Question: Can you provide the account number mentioned in the document?
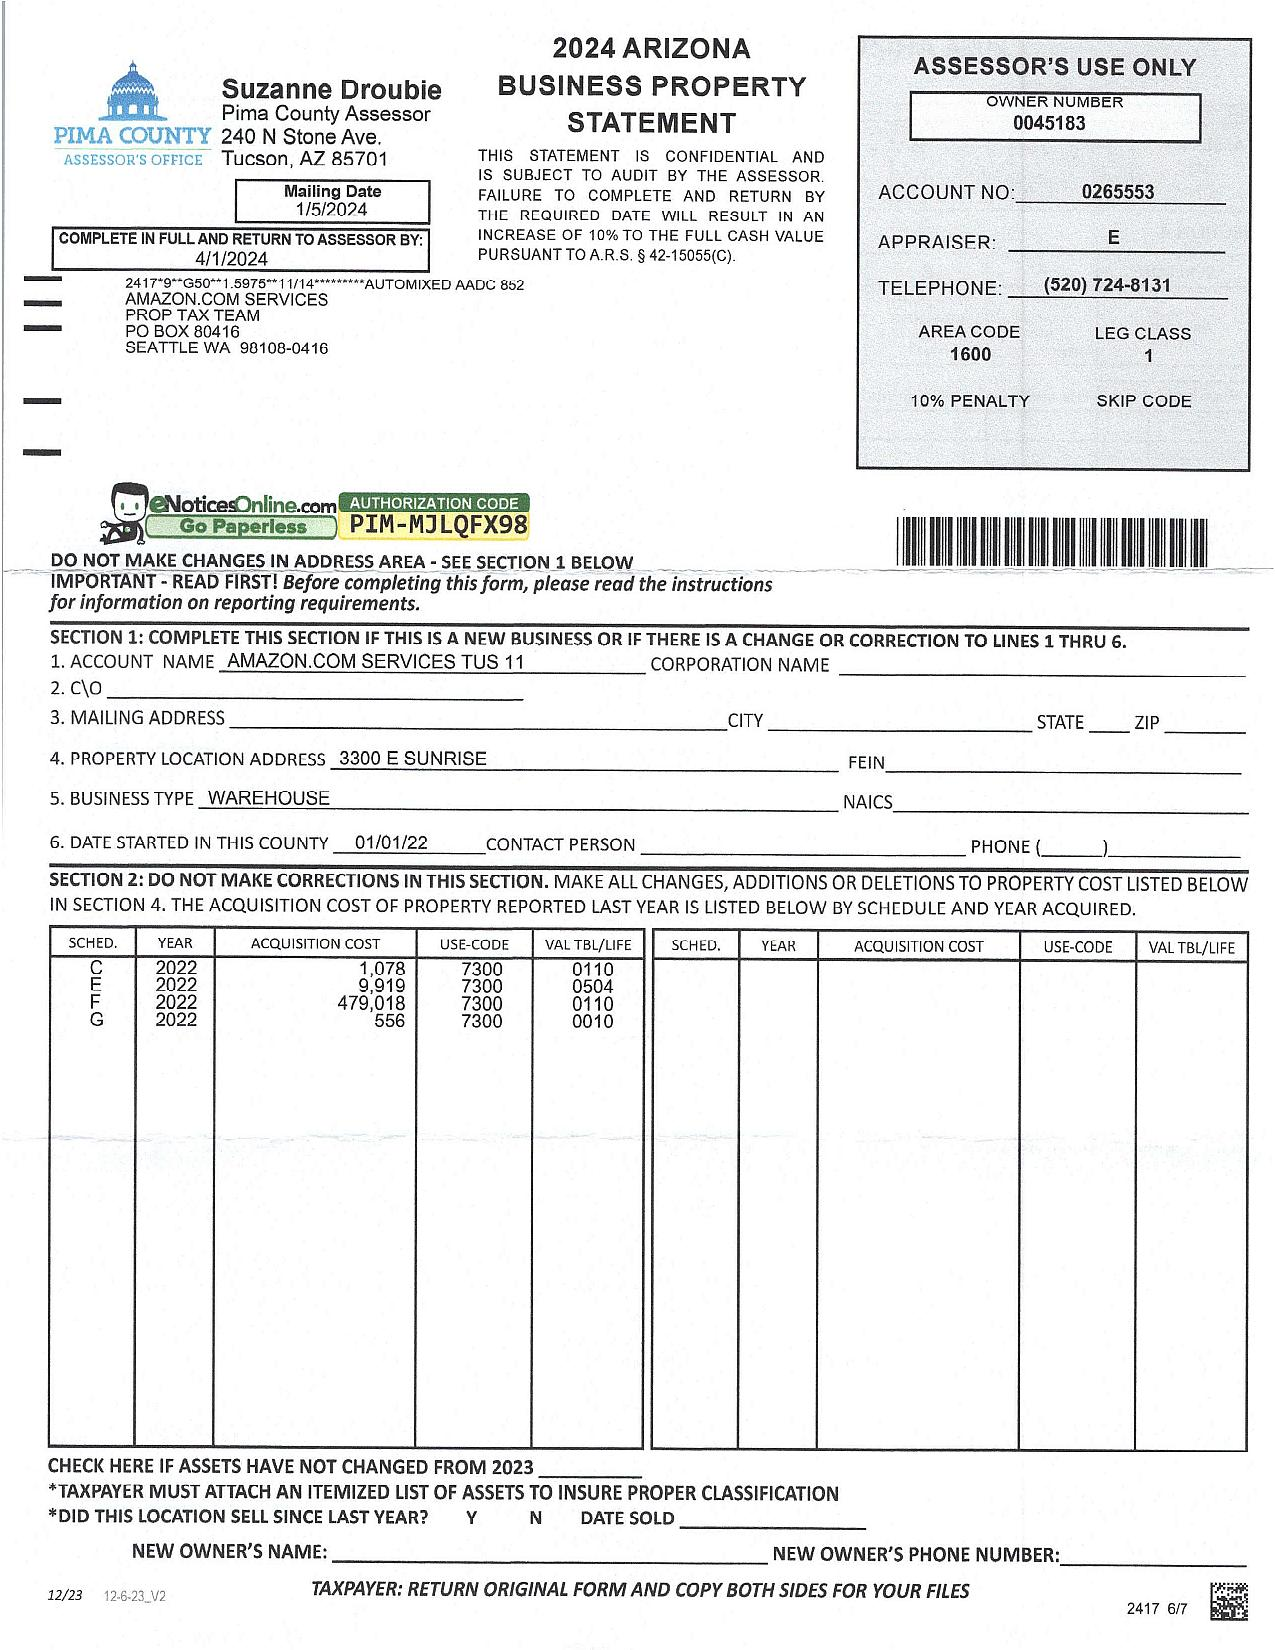
Answer: "0265553"